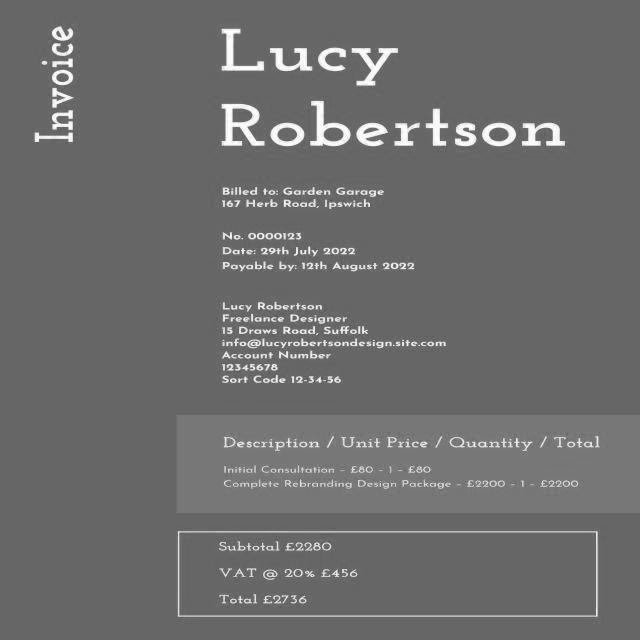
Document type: Invoice